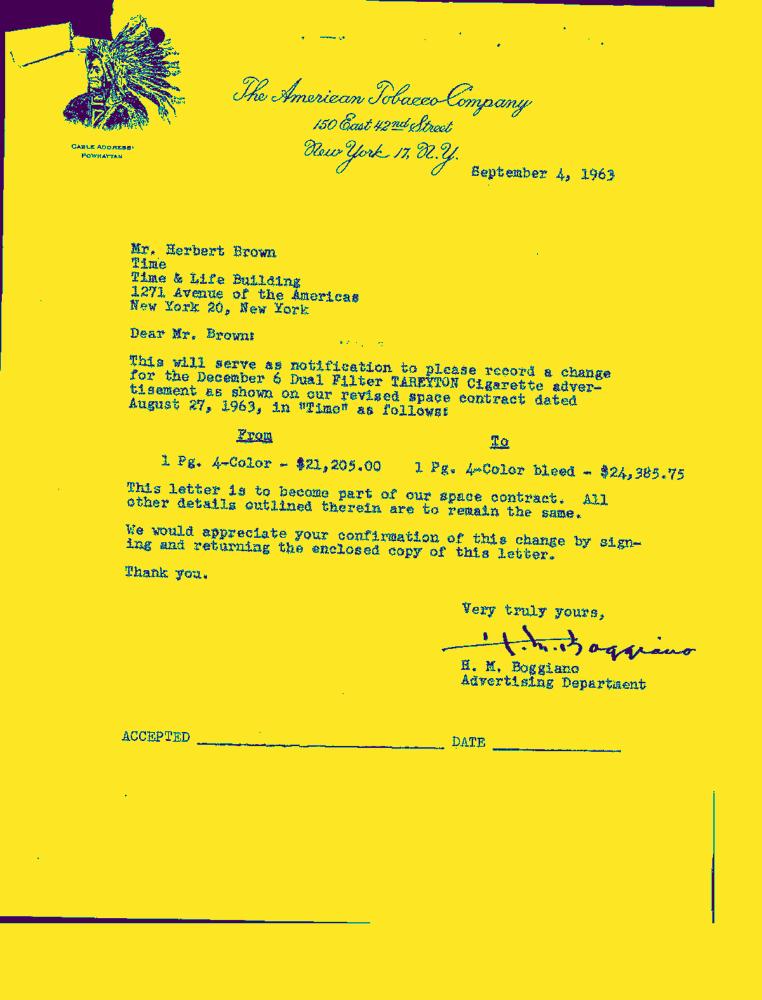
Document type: Letter-Doc